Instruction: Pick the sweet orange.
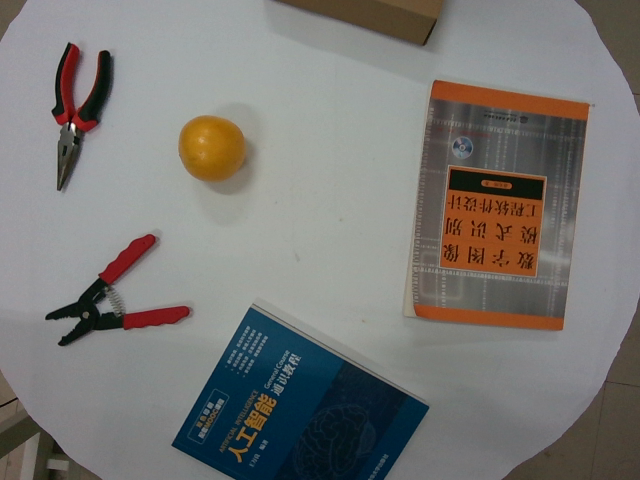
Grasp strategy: vertical